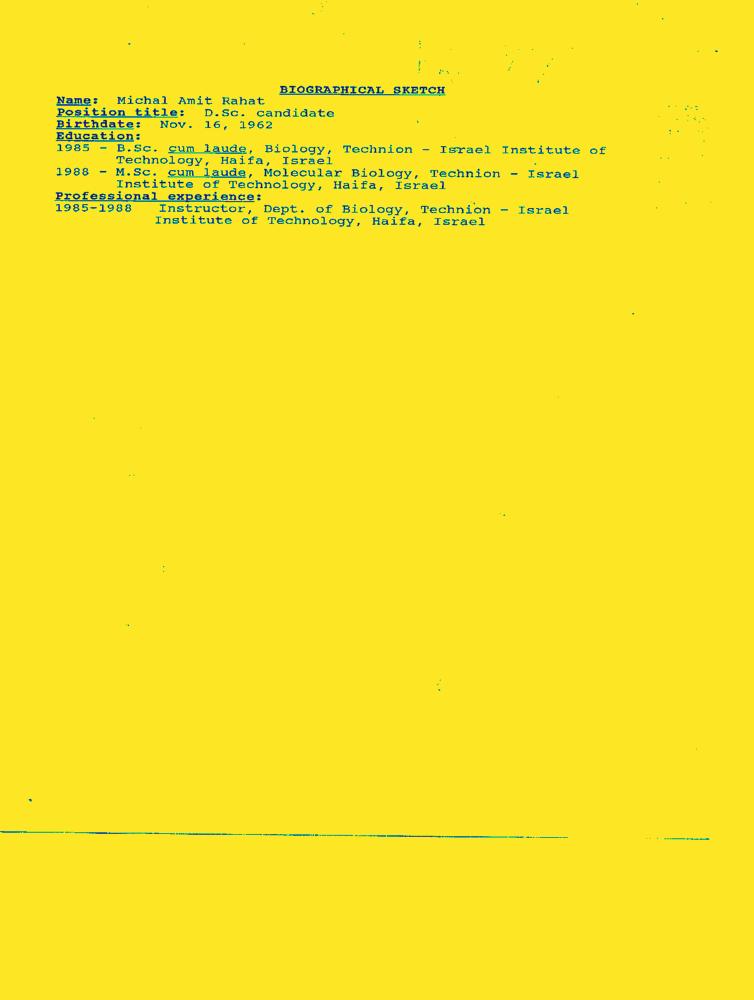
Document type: Resume-Doc